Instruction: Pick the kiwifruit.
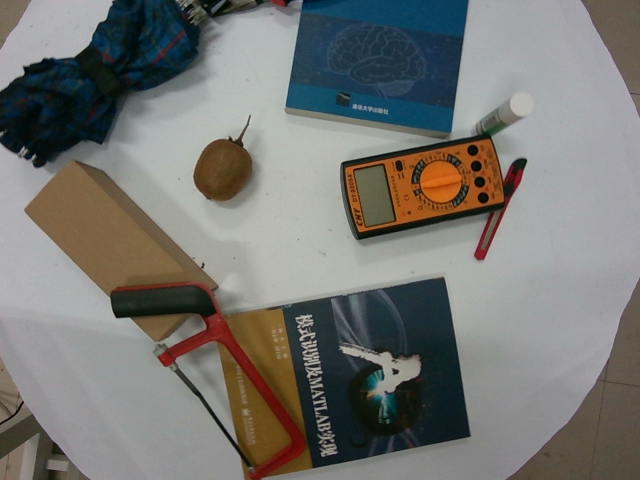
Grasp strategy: vertical